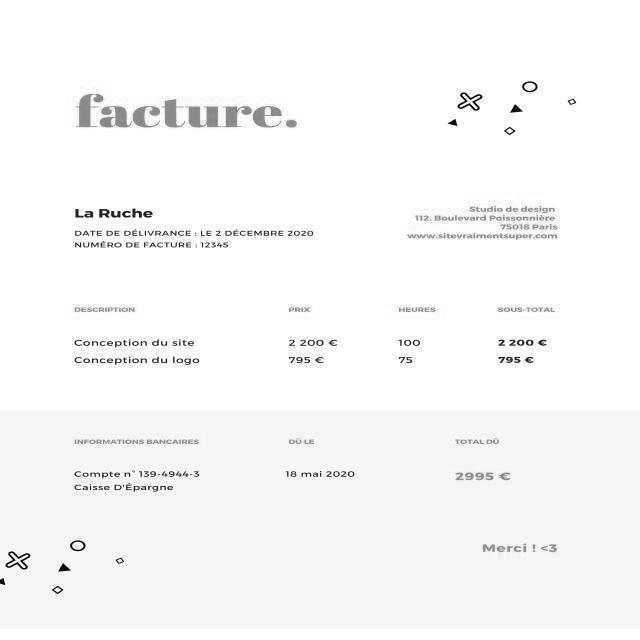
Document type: Invoice